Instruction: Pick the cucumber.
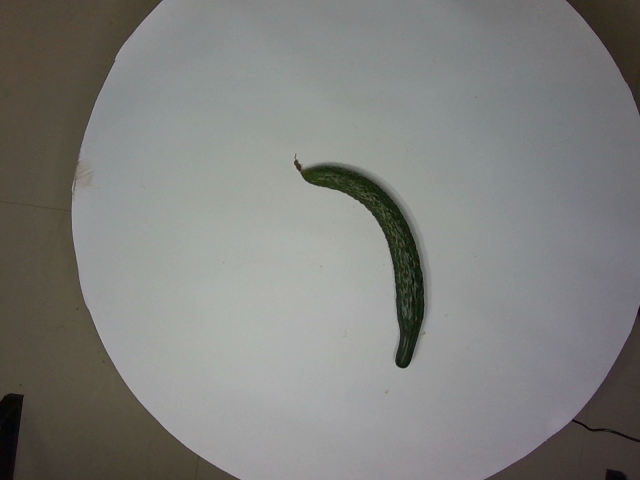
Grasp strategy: vertical